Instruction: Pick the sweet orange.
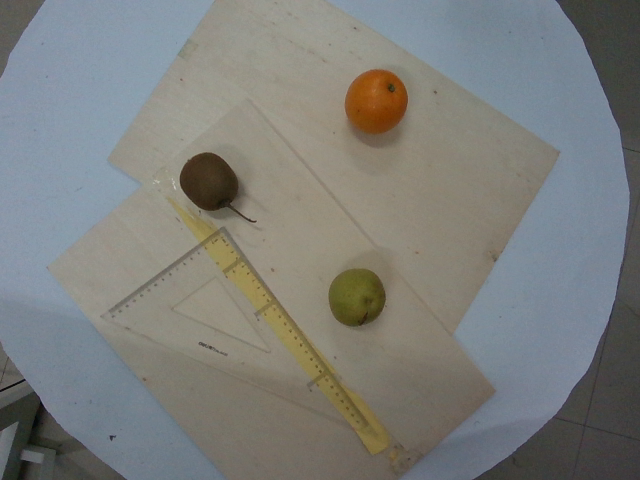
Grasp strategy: vertical